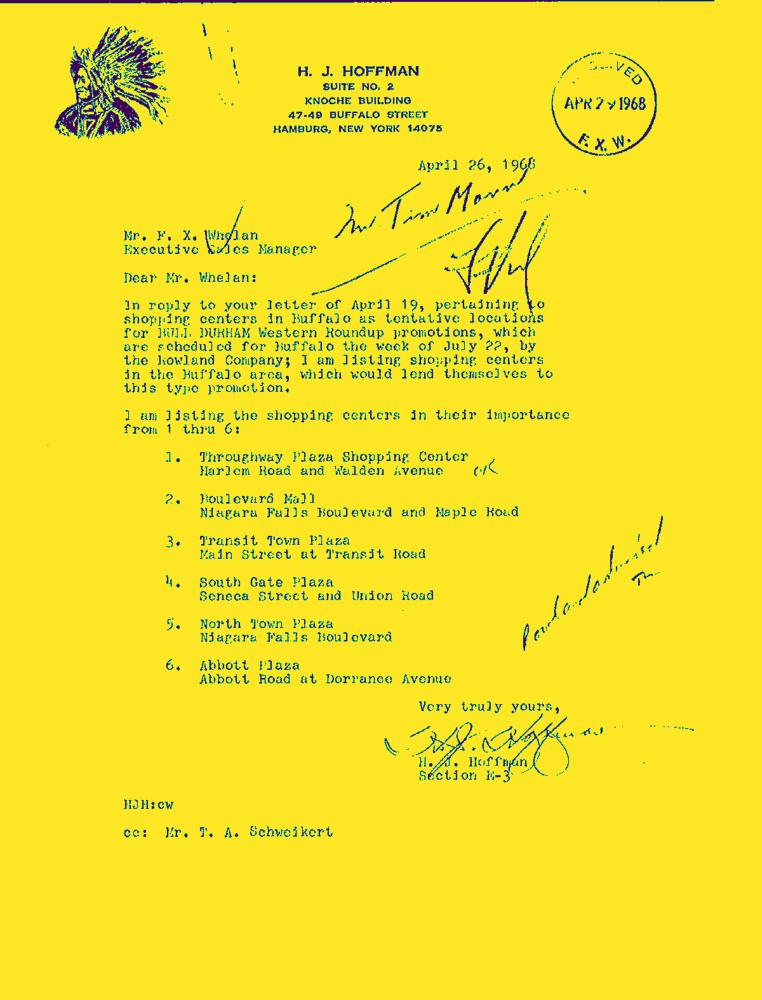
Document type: Letter-Doc